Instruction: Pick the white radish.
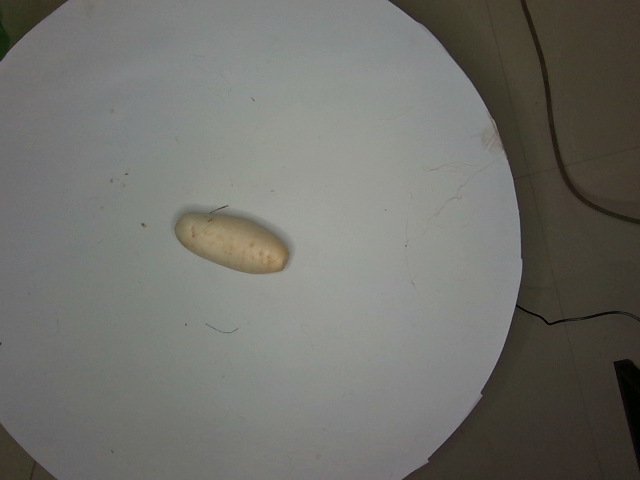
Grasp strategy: vertical